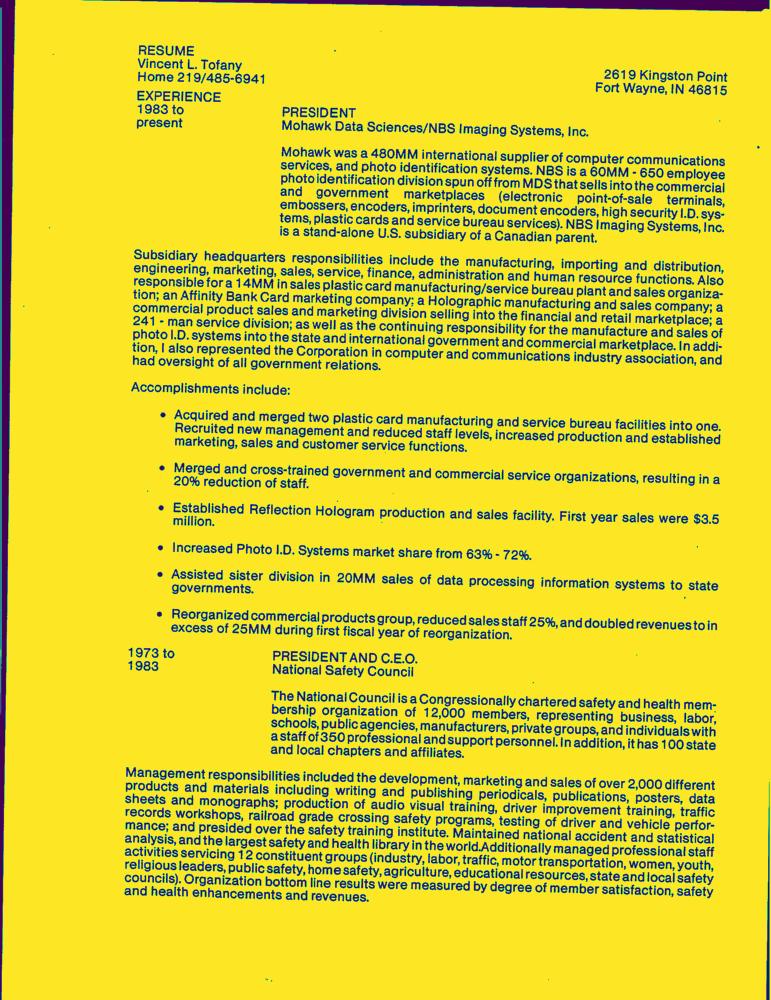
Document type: Resume-Doc